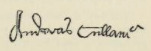
Signature of: andrew cullen